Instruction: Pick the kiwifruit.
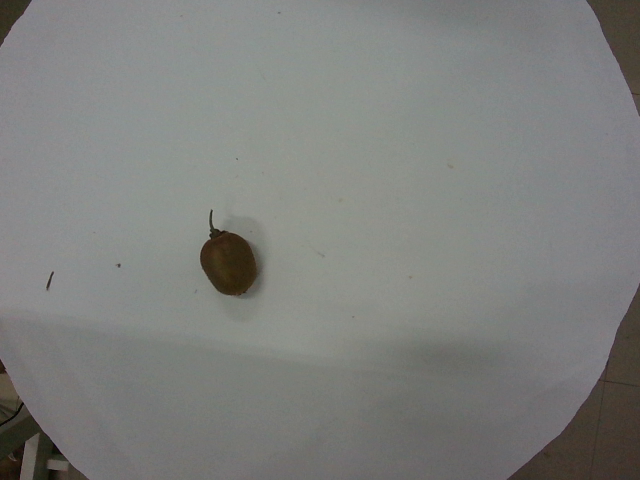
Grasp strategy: vertical